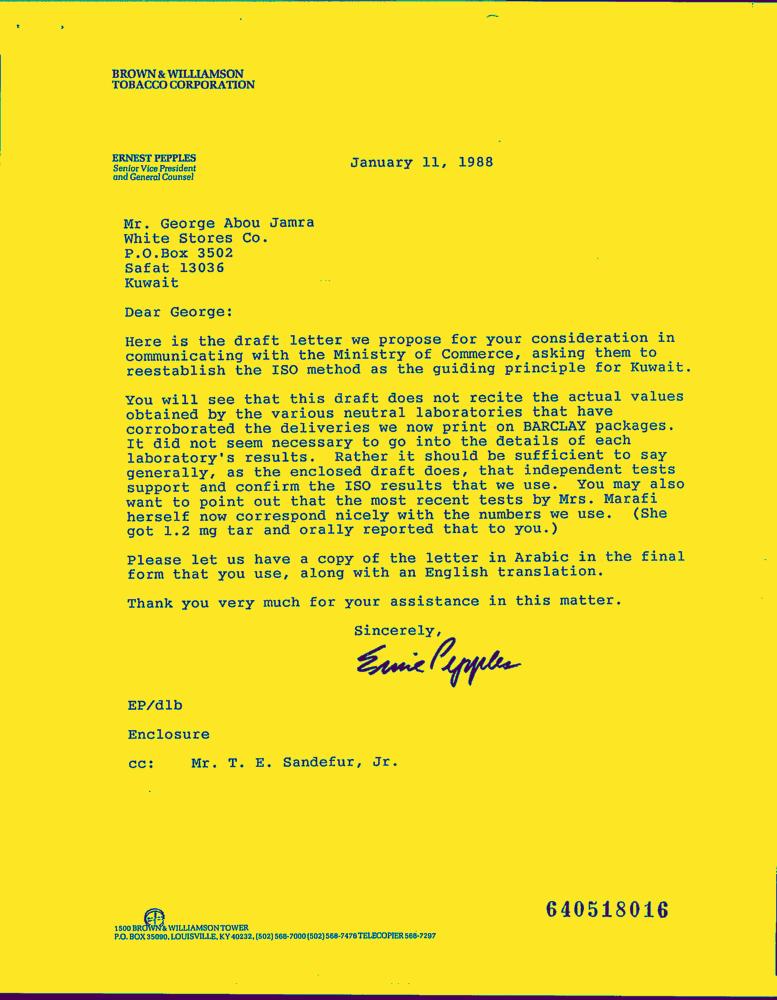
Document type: Letter-Doc